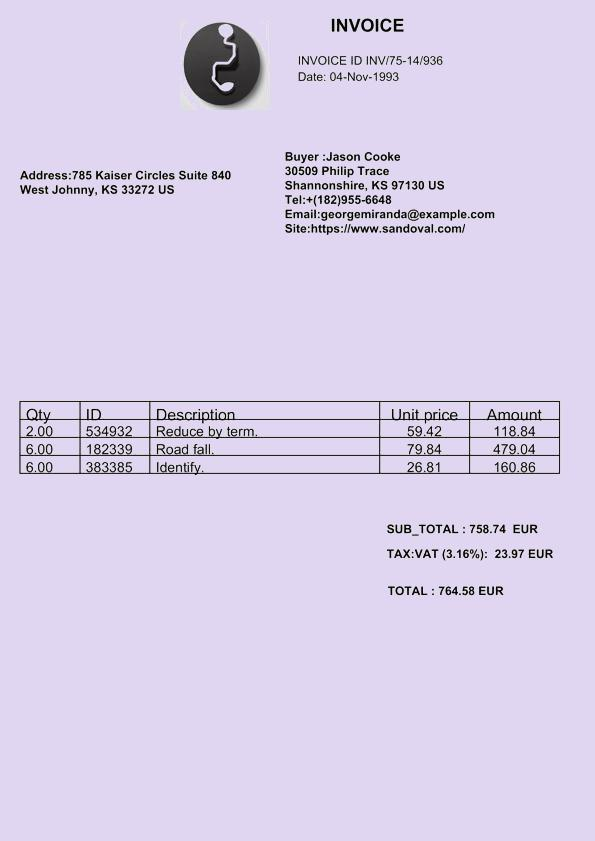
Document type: Invoice